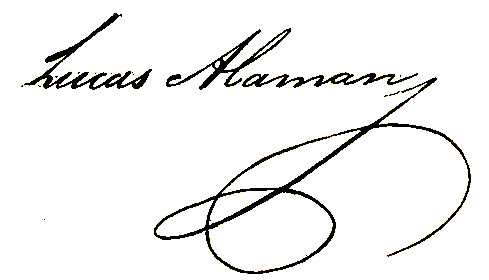
Signature of: lucas alamán